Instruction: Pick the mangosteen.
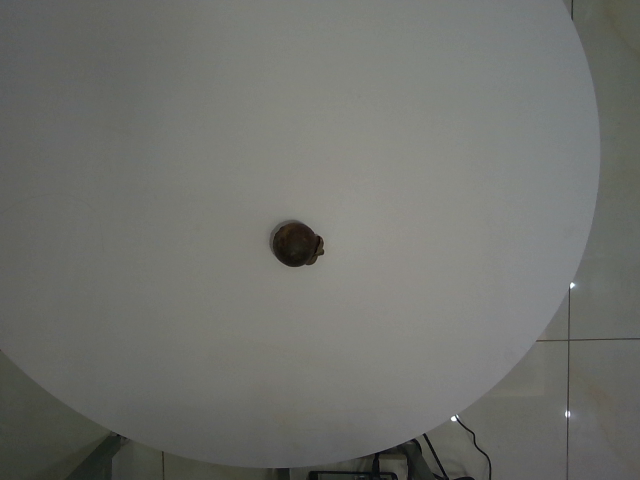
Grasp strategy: vertical